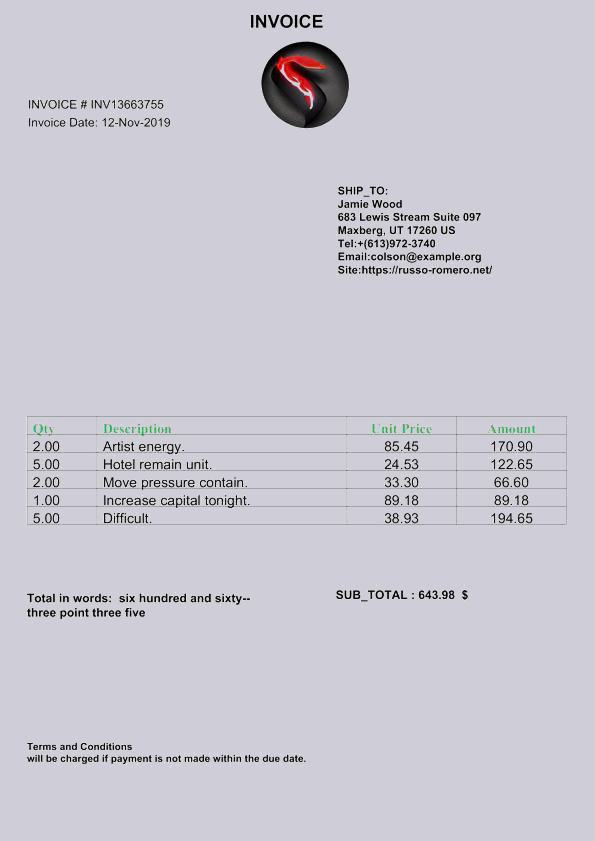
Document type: Invoice